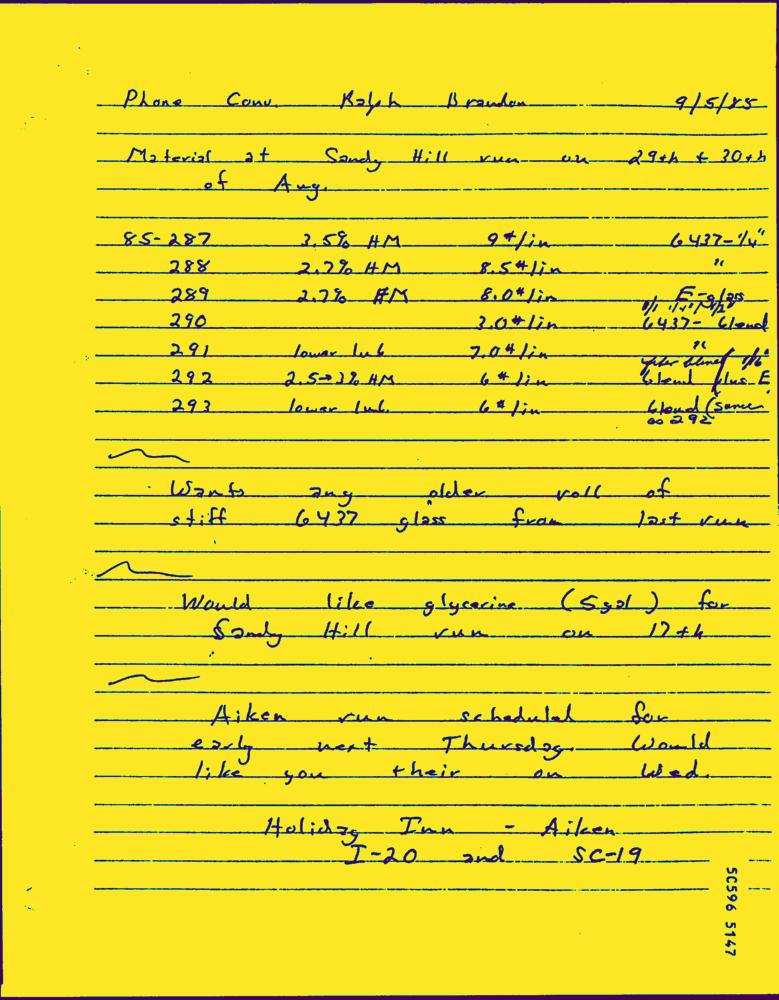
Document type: Hand-Written